Question: What type of tax is indicated in the document, personal property or real estate?
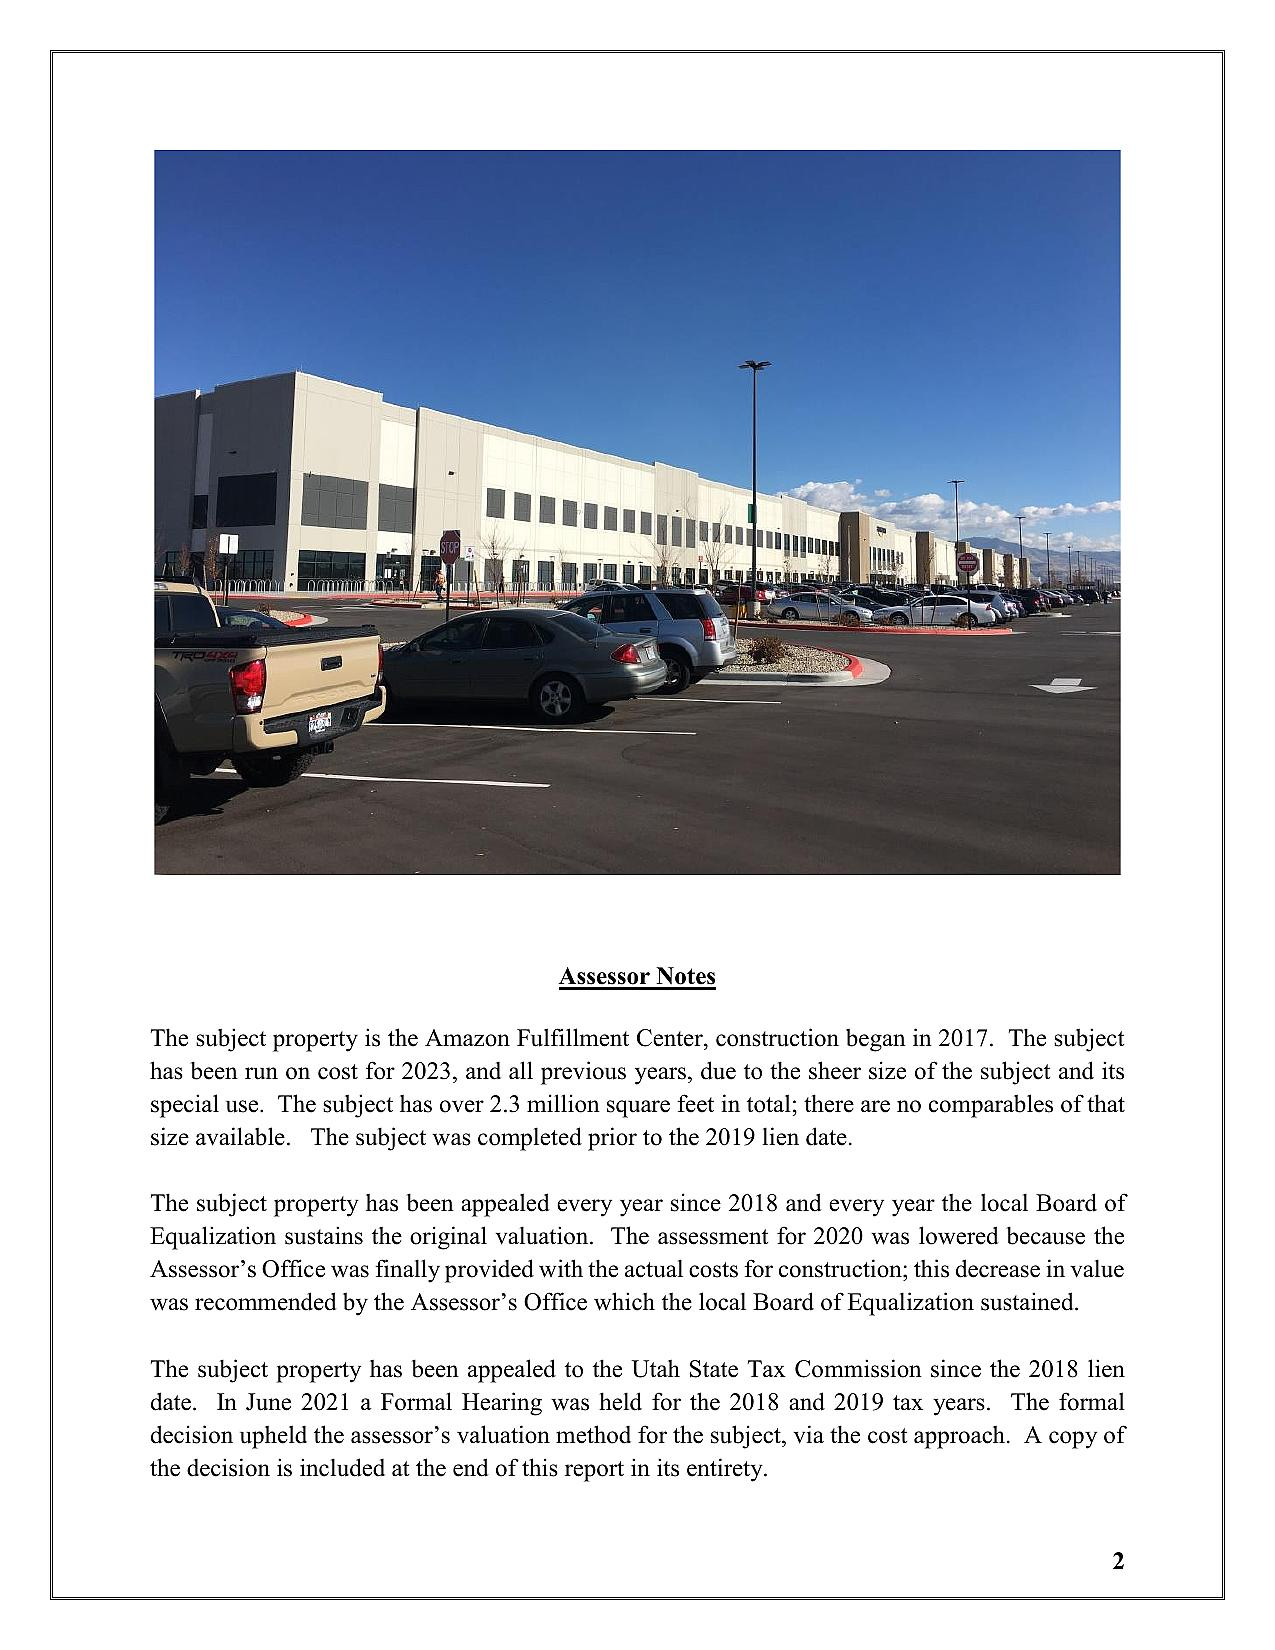
Answer: "Real Estate Tax"